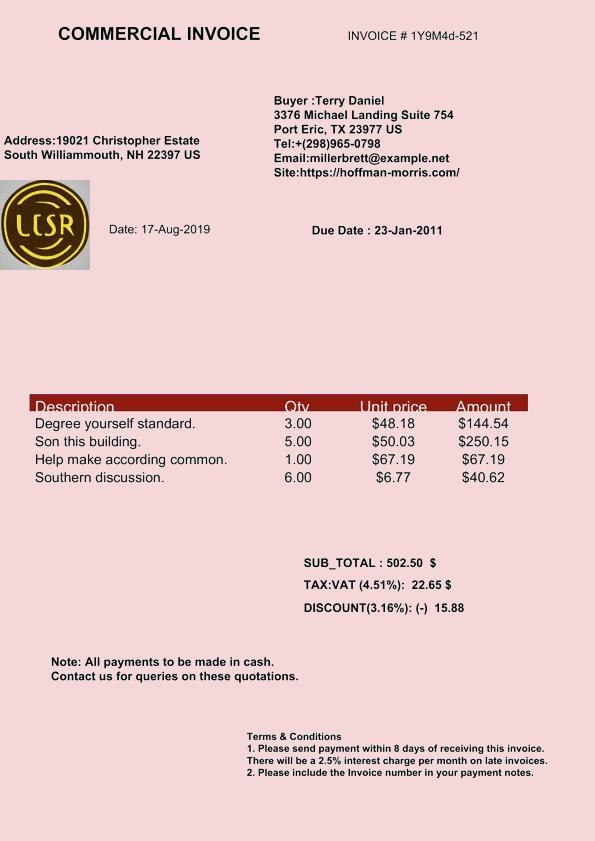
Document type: Invoice